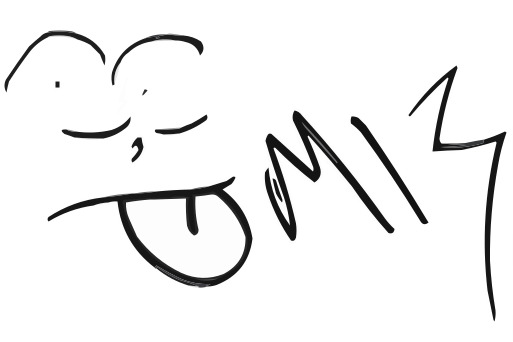
Signature of: the miz